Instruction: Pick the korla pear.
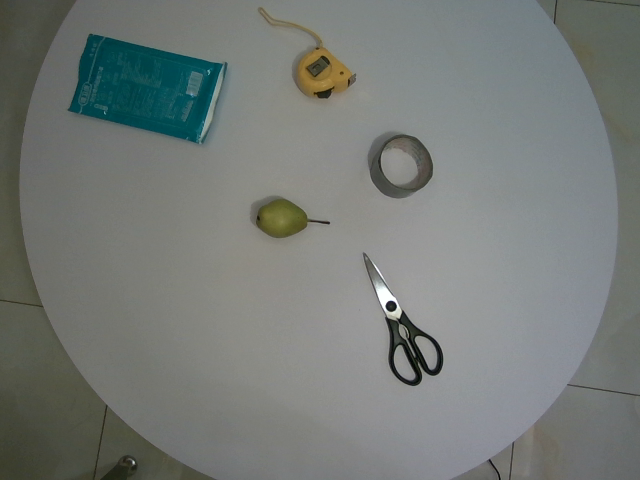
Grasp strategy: vertical